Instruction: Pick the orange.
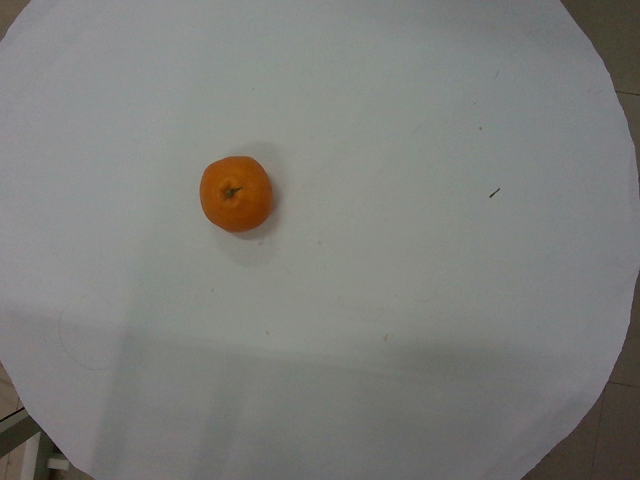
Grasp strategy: vertical